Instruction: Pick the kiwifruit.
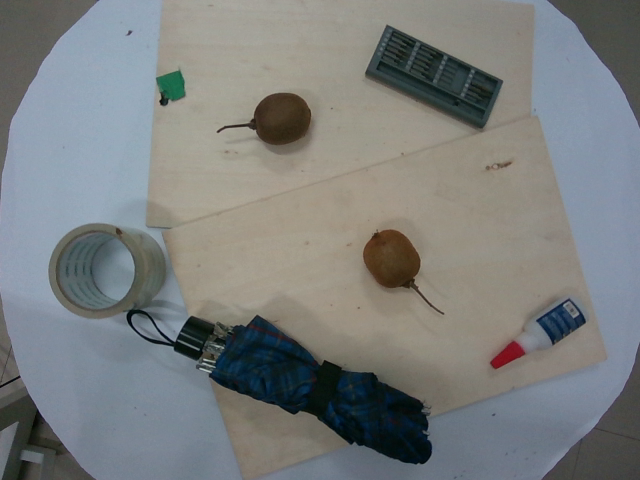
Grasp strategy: vertical